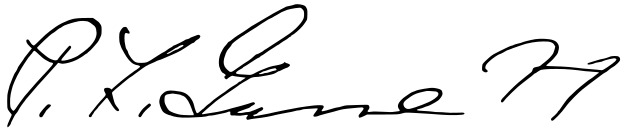
Signature of: pat garrett